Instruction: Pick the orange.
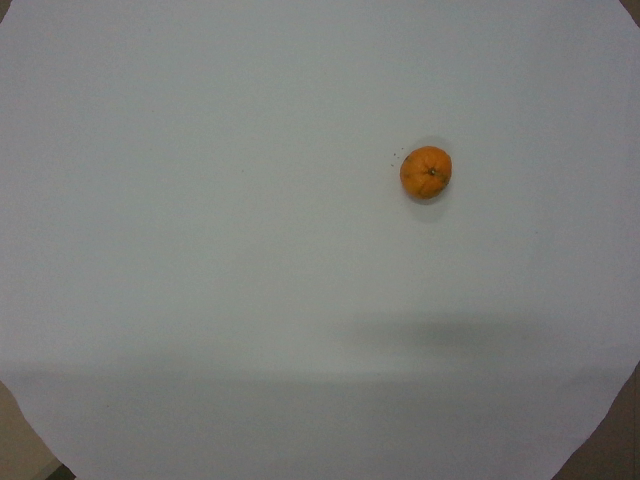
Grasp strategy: vertical